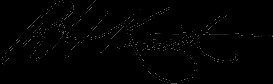
Signature of: richard h keith